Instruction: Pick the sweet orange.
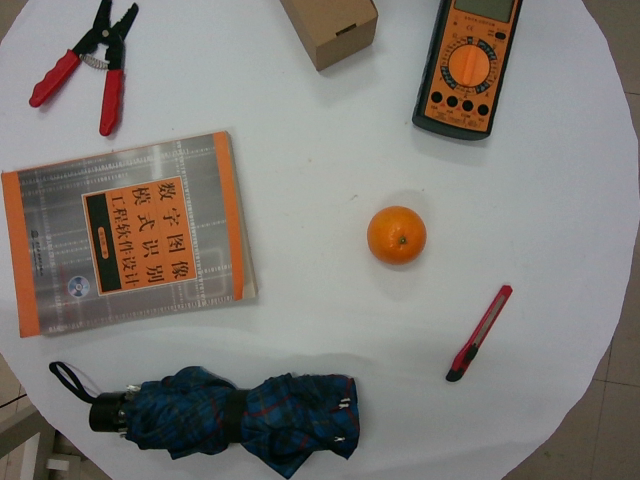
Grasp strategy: vertical